Can you pull out the amount in words, numerical amount, payee's name, date of the cheque, and the bank's name from the image?
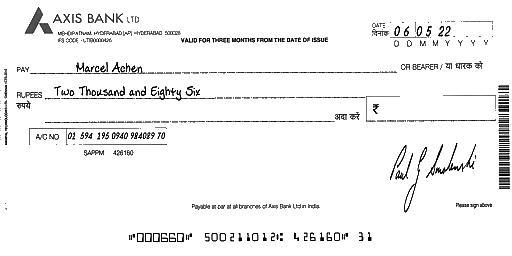
amt_in_words: Two Thousand and Eighty Six
amt_in_figures:
payee_name: Marcel Achen
bank_name: AXIS BANK
cheque_date: 06/05/22